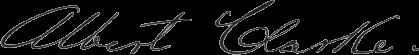
Signature of: albert clarke